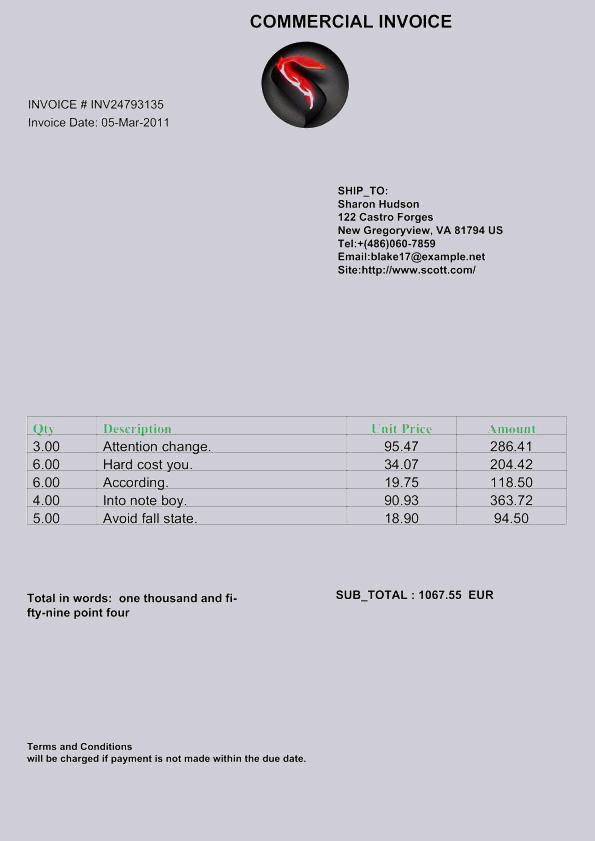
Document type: Invoice